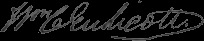
Signature of: william crowninshield endicott